Question: What appears to be the issue?
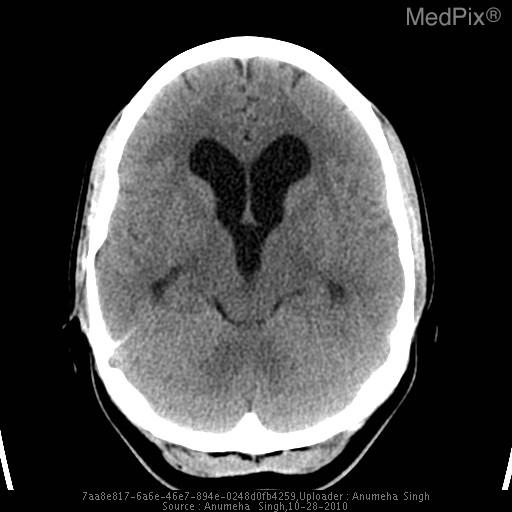
Answer: The findings suggest CT imaging without contrast showed ventricular enlargement of lateral and third ventricles with a normal fourth ventricle.  Subsequent MRI confirmed the CT findings without evidence of transependymal flow of CSF.  High resolution MRI demonstrated multiple thin septations in the aqueduct of Sylvius.

MR imaging with CINE CSF flow study (not depicted) showed no significant CSF flow through the cerebral aqueduct.. Axial CT and sagittal CT reformat images demonstrate enlargement of the lateral and third ventricles with normal fourth ventricle.. The patient might have a history of 21 yr old pregnant female at 11 wks of gestation presents with two weeks history of severe headache.  She reports recent MVC one week prior to presentation to the ED.  Subsequently, she noted a remote history of salmonella meningitis as a child..